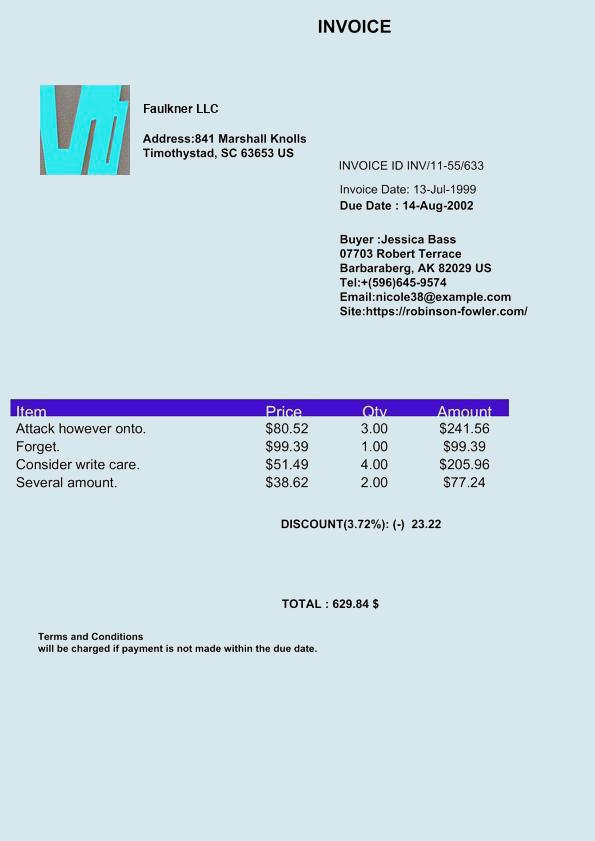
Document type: Invoice